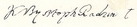
Signature of: krzysztof mikołaj radziwiłł